Question: What is the potential diagnosis?
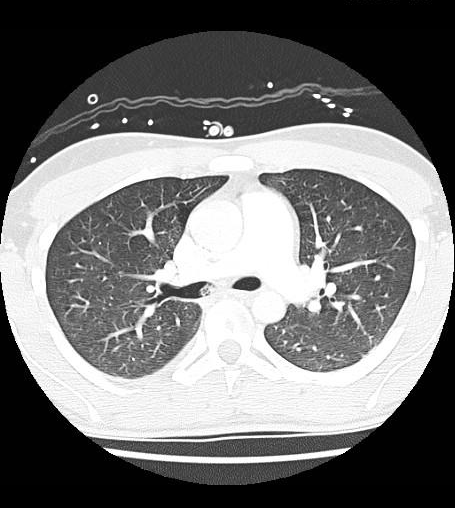
Answer: The possible diagnosis includes mucus plug.